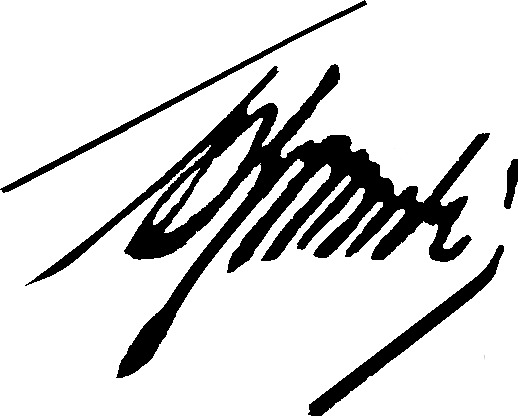
Signature of: robert brichenok